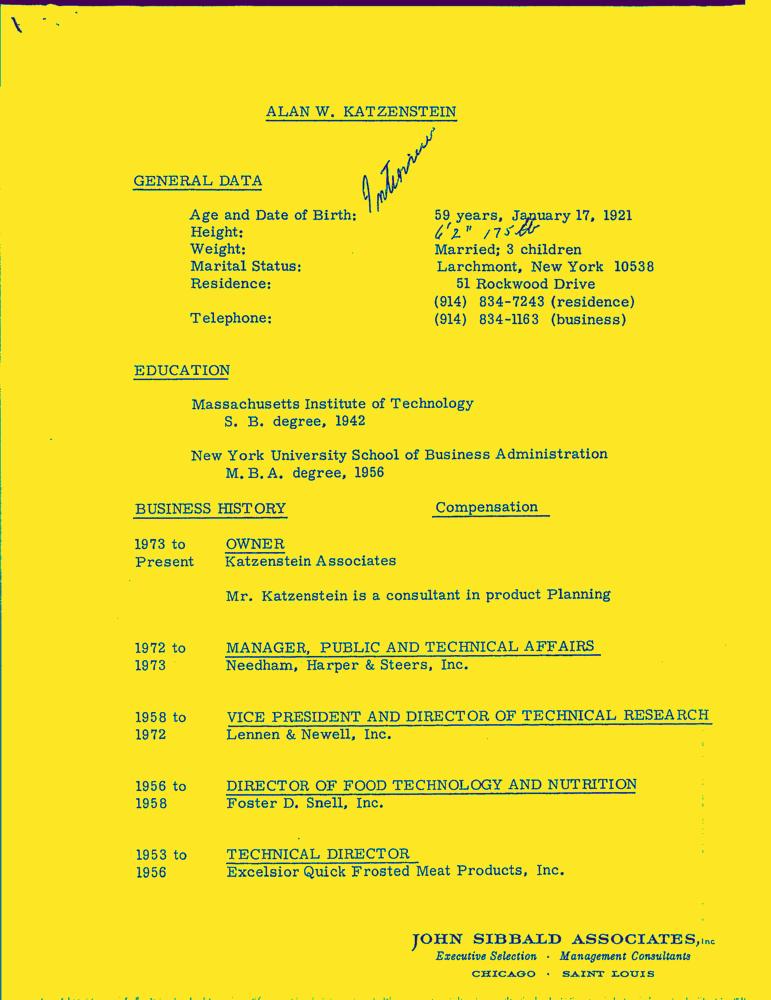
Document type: Resume-Doc